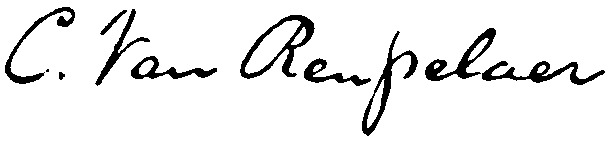
Signature of: cortlandt van rensselaer